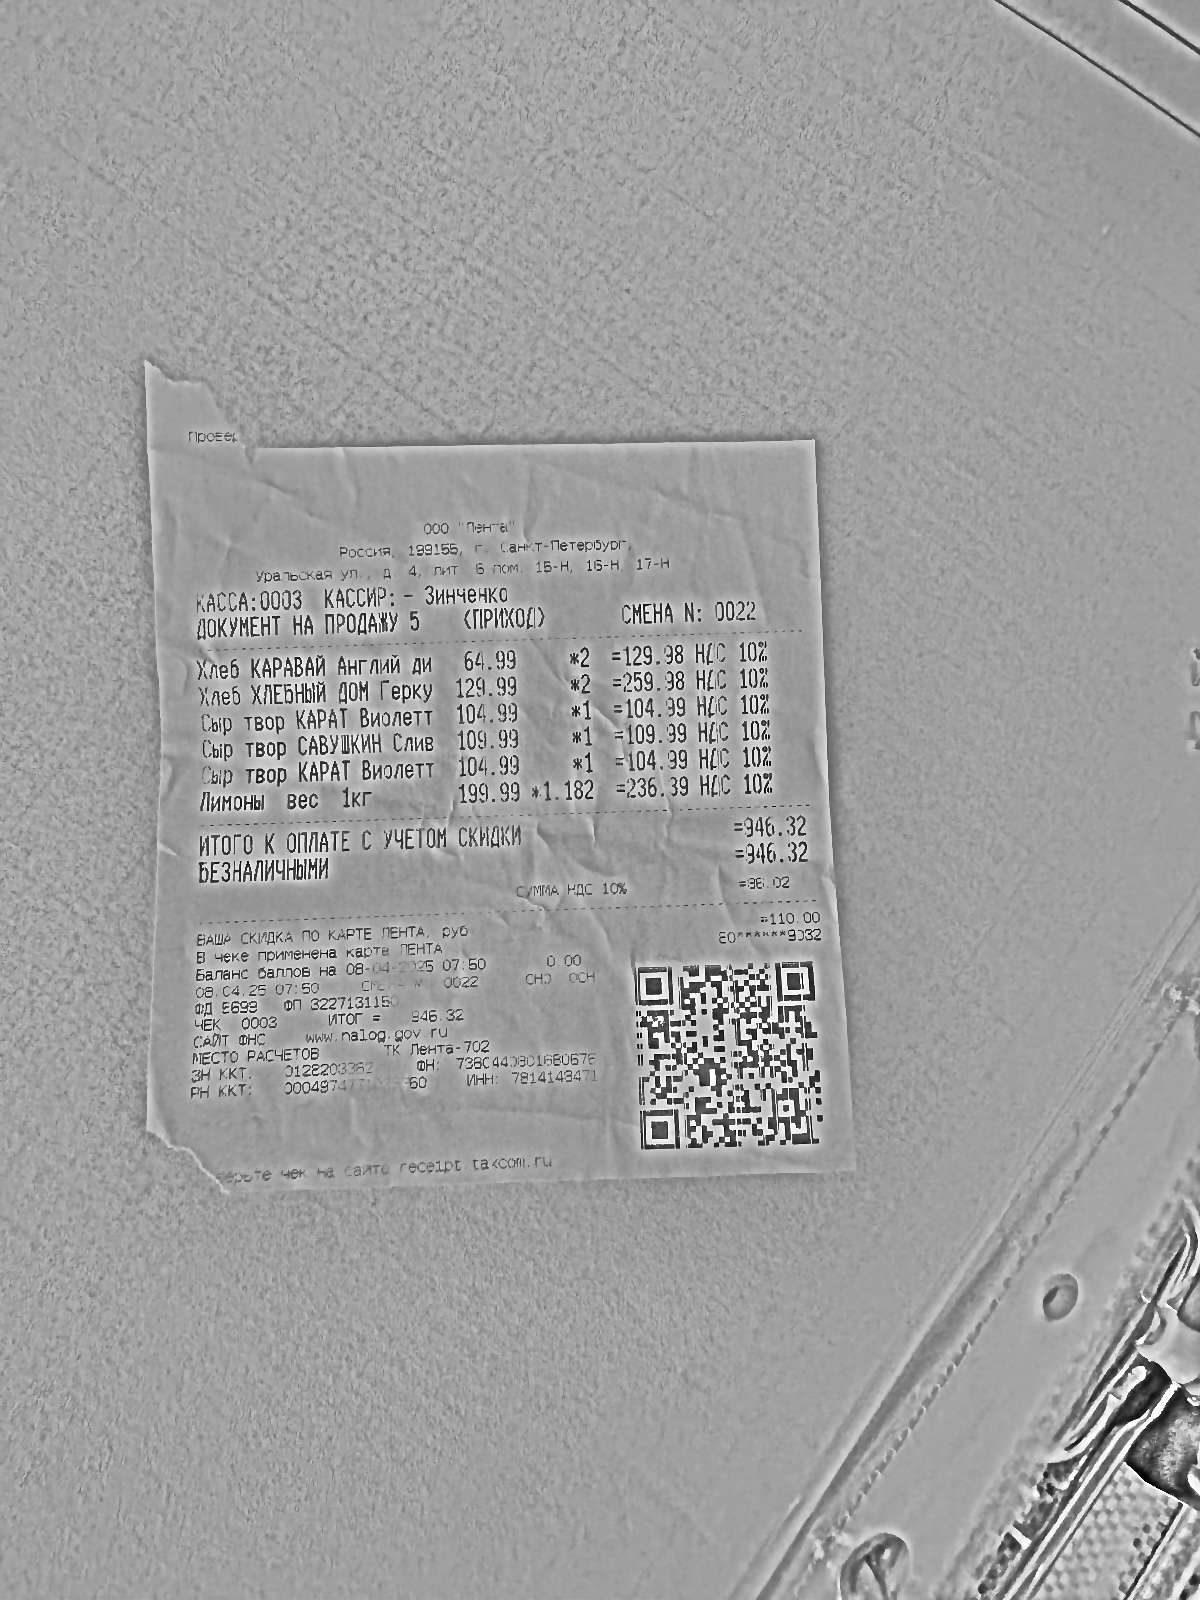
Продавец: ООО "Лента"
ИНН: 7814148471
Дата: 08.04.25
Товары: Хлеб КАРАВАЙ Англий ди; Хлеб ХЛЕБНЫЙ Дом Герку; Сыр твор КАРАТ Виолетт; Сыр твор САВУШКИН Слив; Сыр твор КАРАТ Виолетт; Лимоны вес 1кг
Количество: 2; 2; 1; 1; 1; 1.182
Цена: 64.99; 129.99; 104.99; 109.99; 104.99; 199.99
Сумма: 129.98; 259.98; 104.99; 109.99; 104.99; 236.39
Итого: 946.32